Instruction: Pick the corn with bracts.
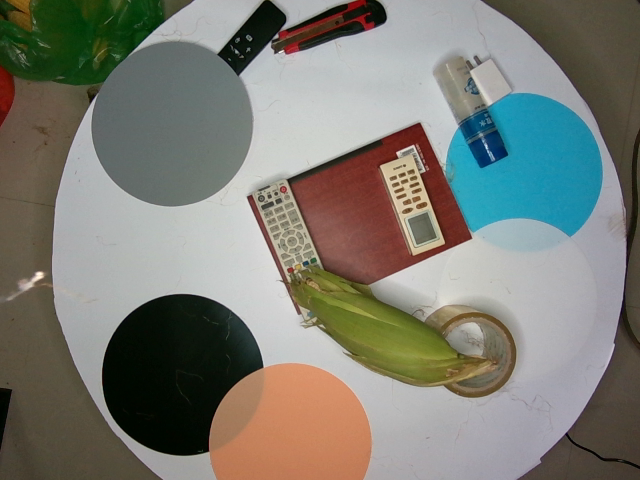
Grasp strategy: vertical